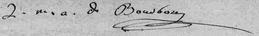
Signature of: louise marie adélaïde de bourbon